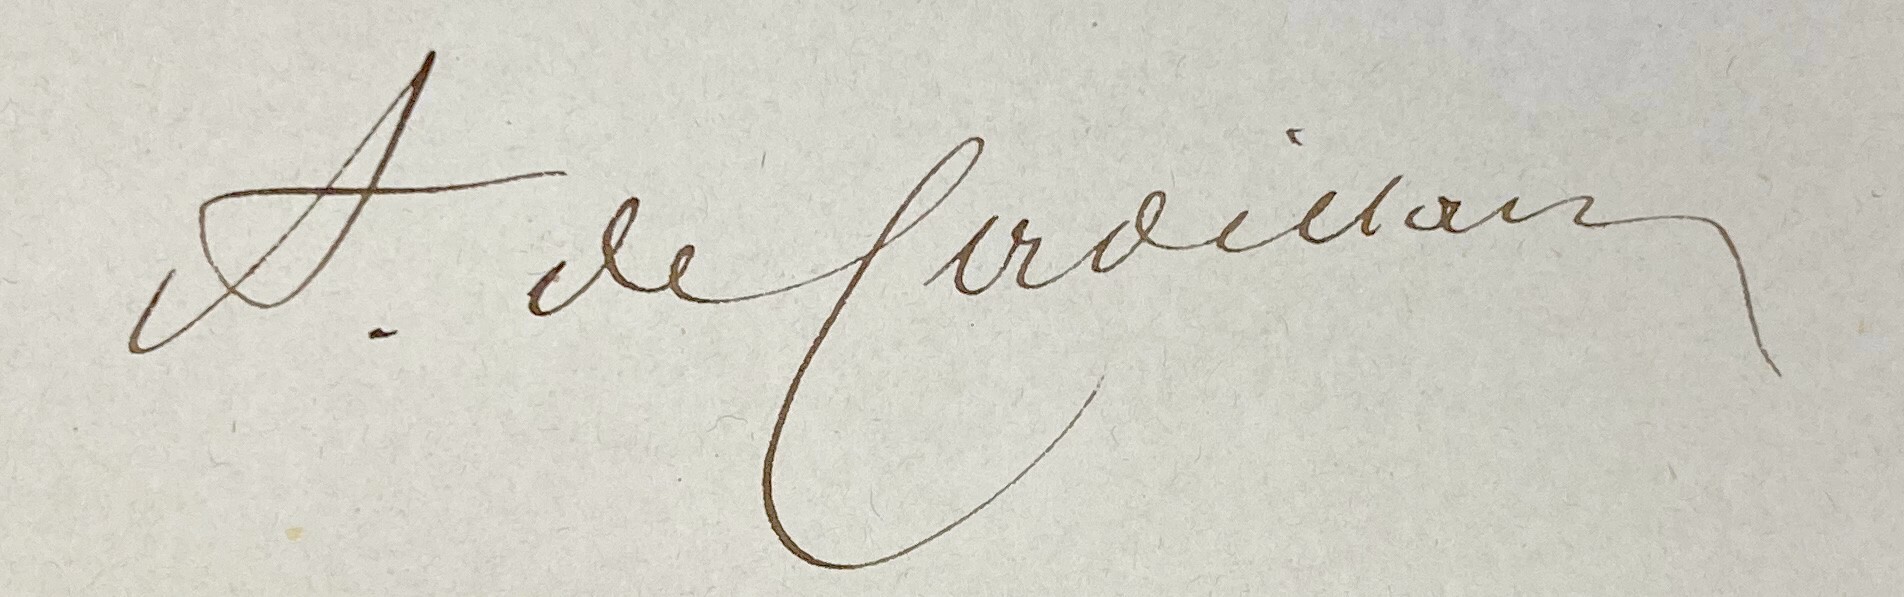
Signature of: joseph teissier de cadillan